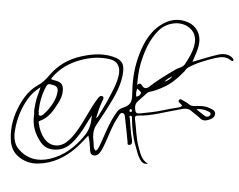
Signature of: chris pratt